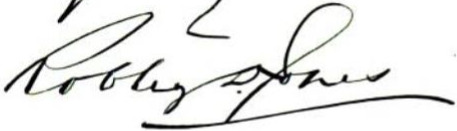
Signature of: robley d jones